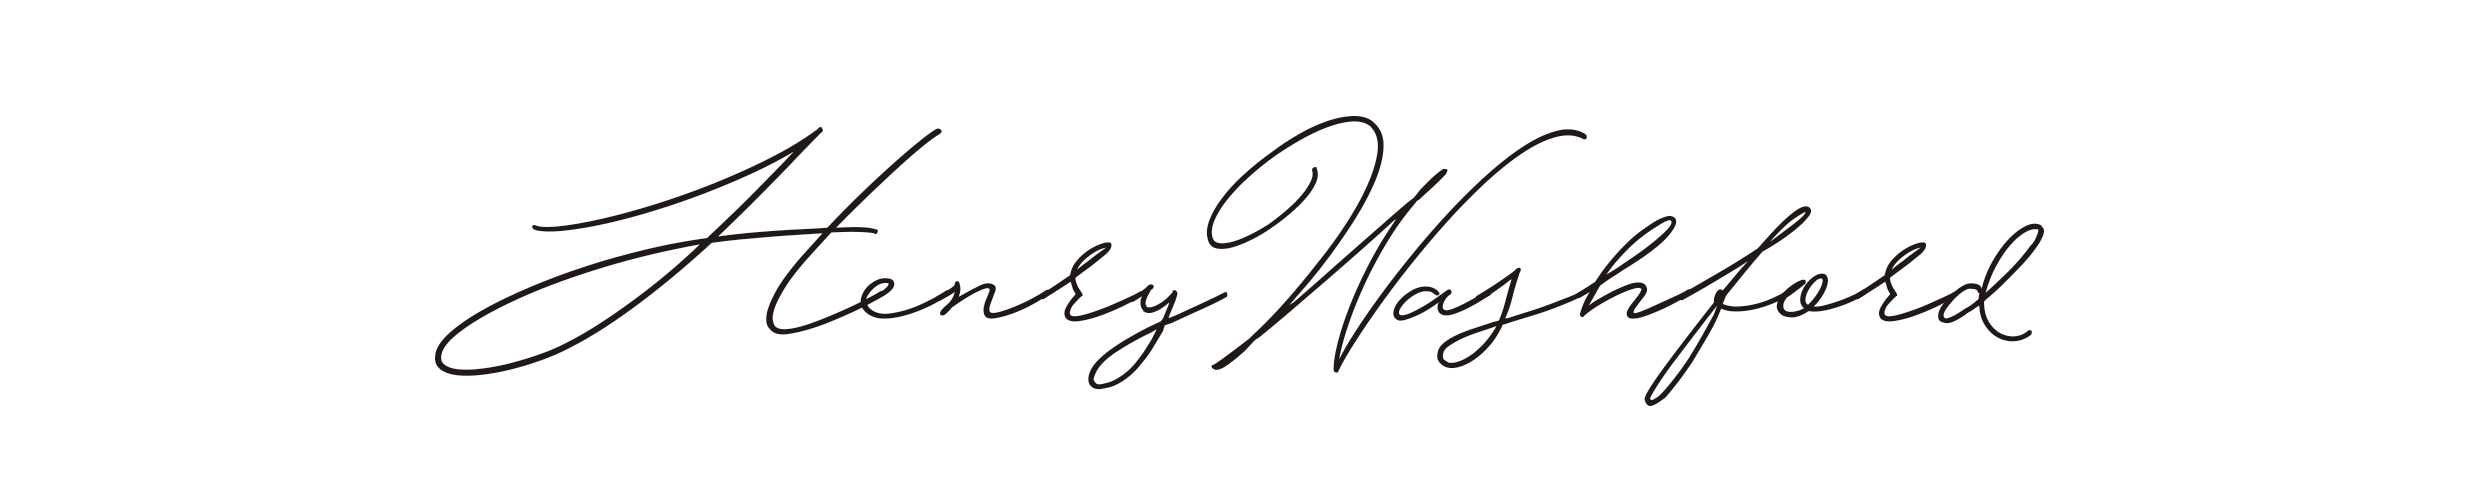
Signature of: henry washford